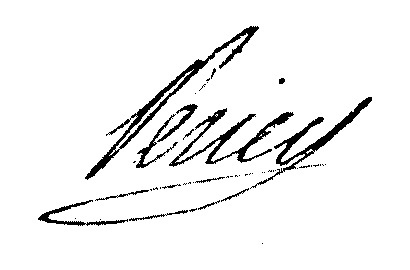
Signature of: charles césar périer